Retrieve the amount in words, amount in figures, name of the payee, date on the cheque, and the bank name from the image.
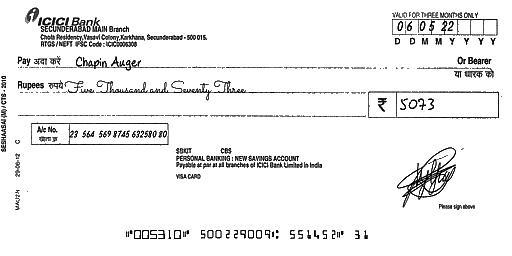
amt_in_words: Five Thousand and Seventy Three
amt_in_figures: 5073
payee_name: Chapin Auger
bank_name: ICICI Bank
cheque_date: 06/05/22